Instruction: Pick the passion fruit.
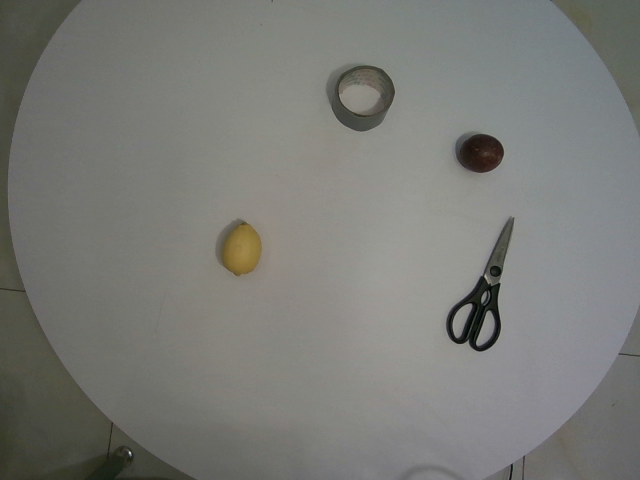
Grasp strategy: vertical